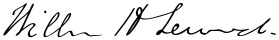
Signature of: william h seward